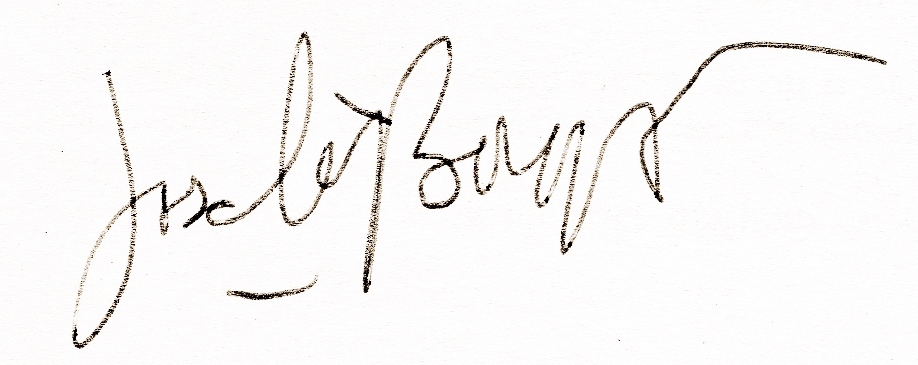
Signature of: josé louis bocquet